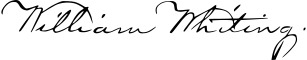
Signature of: william whiting ii